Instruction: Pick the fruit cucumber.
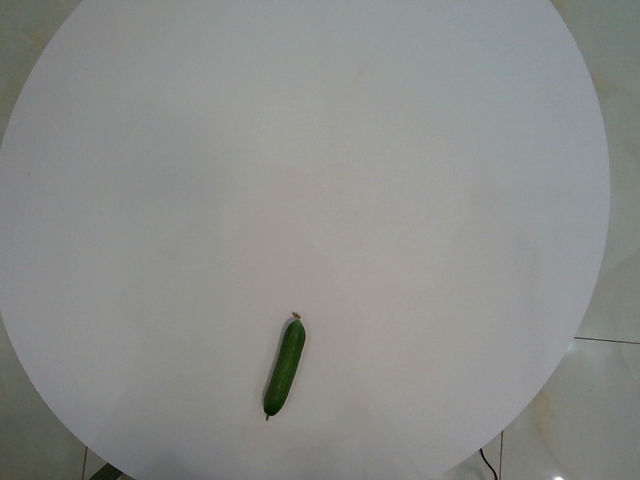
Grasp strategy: vertical